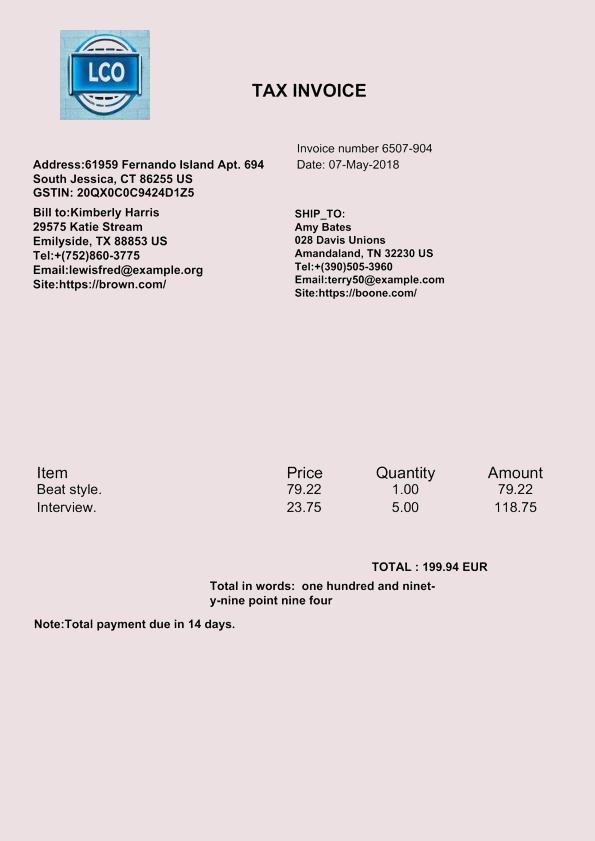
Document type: Invoice